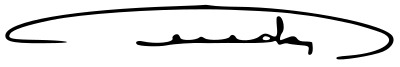
Signature of: juan pereda